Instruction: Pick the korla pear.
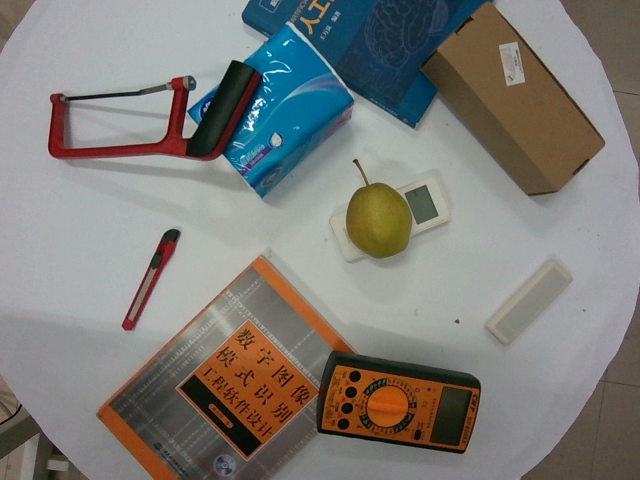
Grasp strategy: vertical